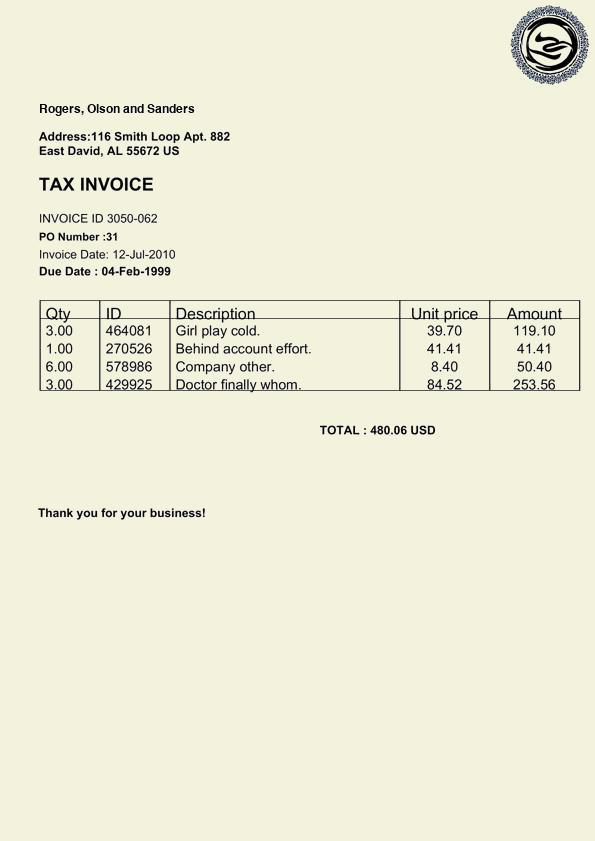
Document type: Invoice